Question: What do the imaging results show?
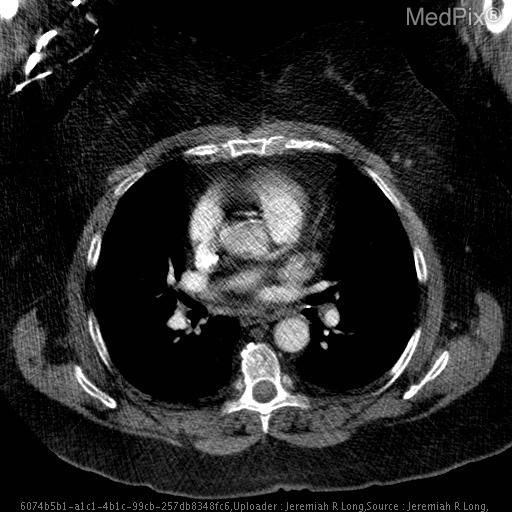
Answer: The imaging shows Axial CT images with intravenous contrast material demonstrate mild smooth thickening of the interatrial septum with diffuse fat attenuation. No pulmonary embolims was present.  Note the large amount of subcutaneous fat circumferentially compatible with a large body mass index. Axial CT images with intravenous contrast material demonstrate mild smooth thickening of the interatrial septum with diffuse fat attenuation. No pulmonary embolims was present.  Note the large amount of subcutaneous fat circumferentially compatible with a large body mass index..